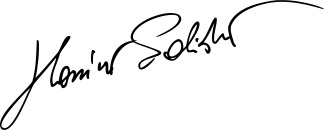
Signature of: massimo polidoro